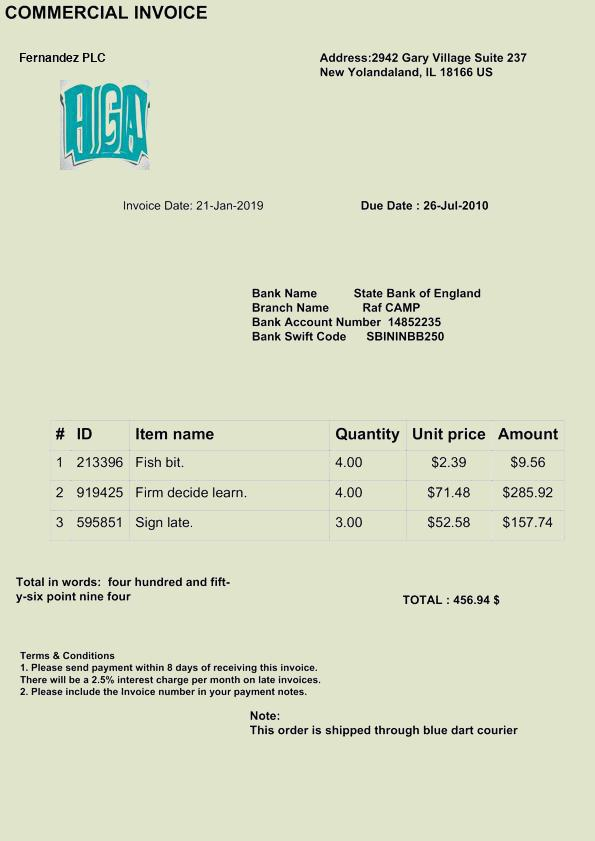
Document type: Invoice